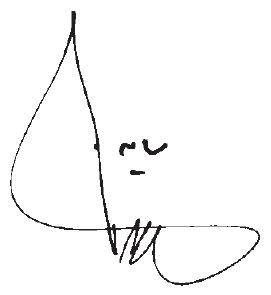
Signature of: hushang ebtehaj